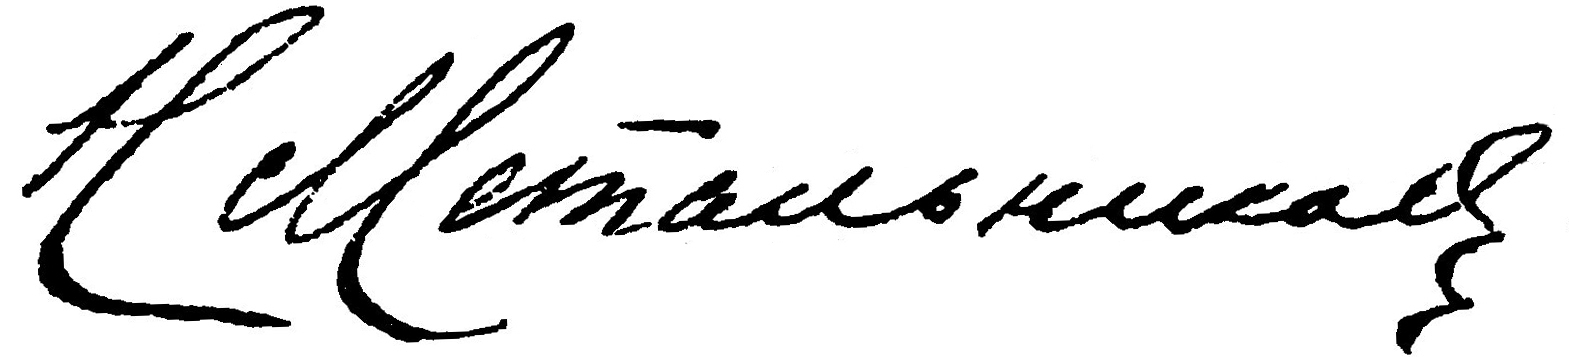
Signature of: nikolai metalnikov